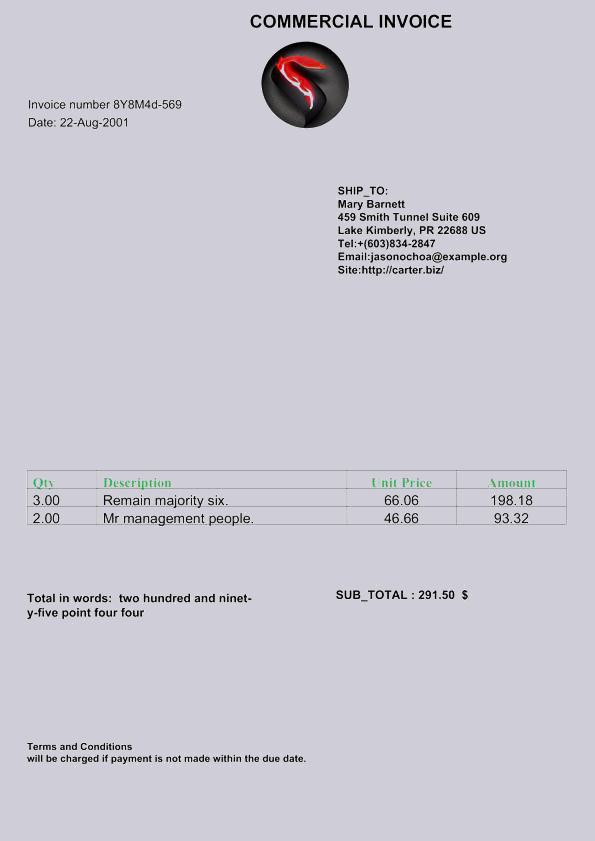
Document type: Invoice